Retrieve the amount in words, amount in figures, name of the payee, date on the cheque, and the bank name from the image.
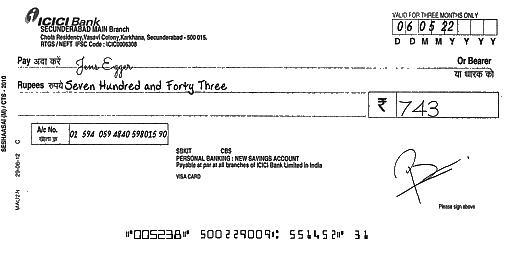
amt_in_words: Seven Hundred and Forty Three
amt_in_figures: 743
payee_name: Jens Egger
bank_name: ICICI Bank
cheque_date: 06/05/22